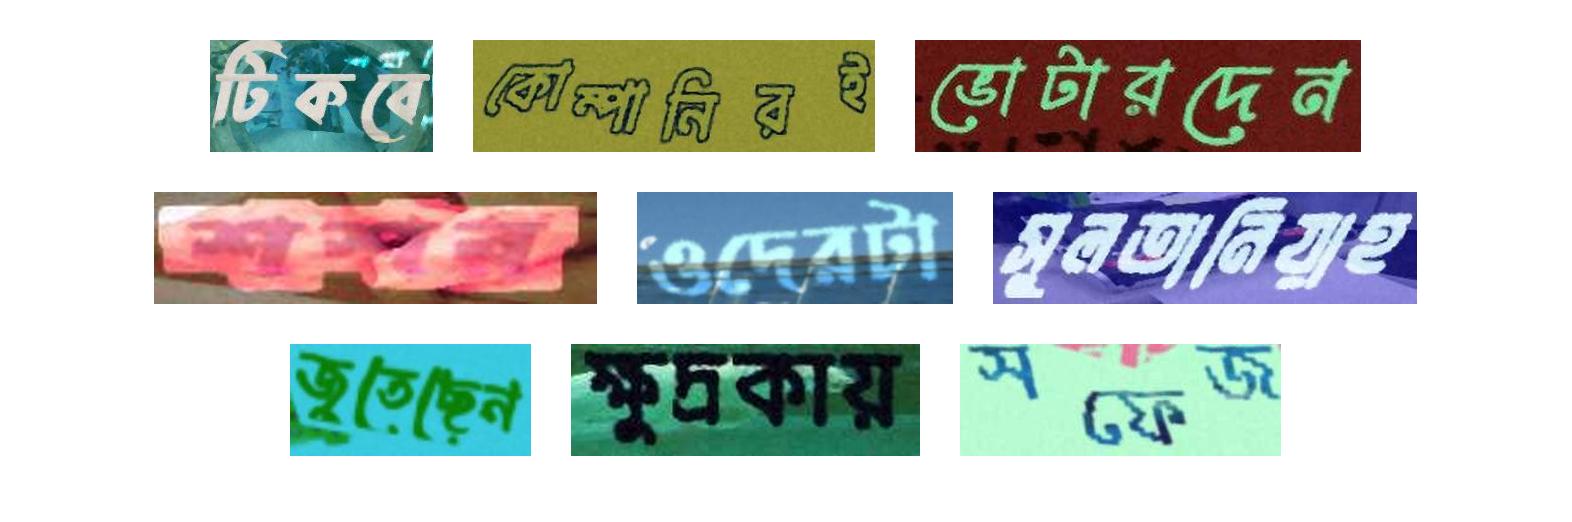
টিকবে কোম্পানিরই ভোটারদেন
শশর ওদেরটা সুলতানিয়াহ
জুতেছেন ক্ষুদ্রকায় সফেজ